Question: What do the imaging results show?
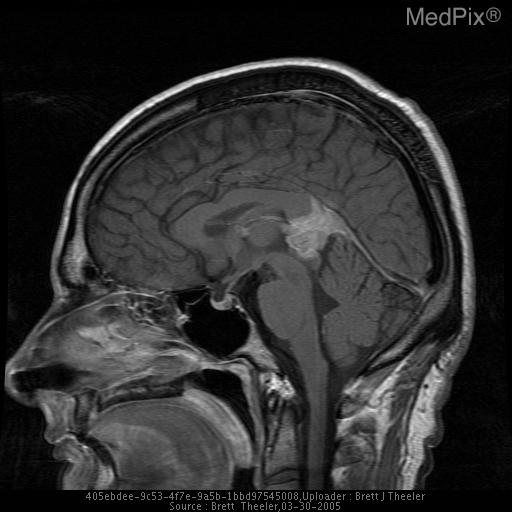
Answer: The imaging shows Large pineal region mass. Homognenous, hyperintense mass on the T1WI.  Note the extension of the mass into the tentorium, extension into the collicular plate, and the anterior displacement of the diencephalon and corpus callosum on the sagittal image.  Surprisingly, this mass does not appear to have significantly blocked the aqueduct of Sylvius.  The fourth ventricle is normal..